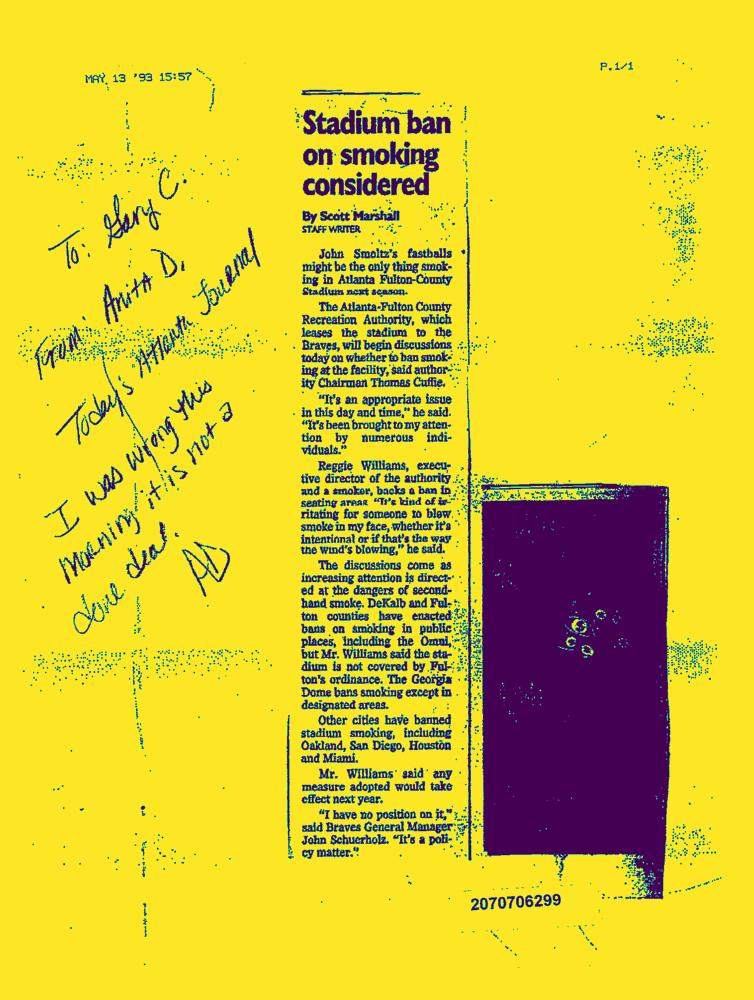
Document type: News-Article